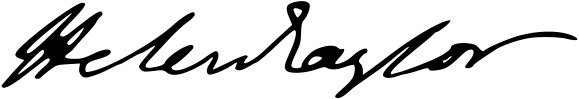
Signature of: helen taylor